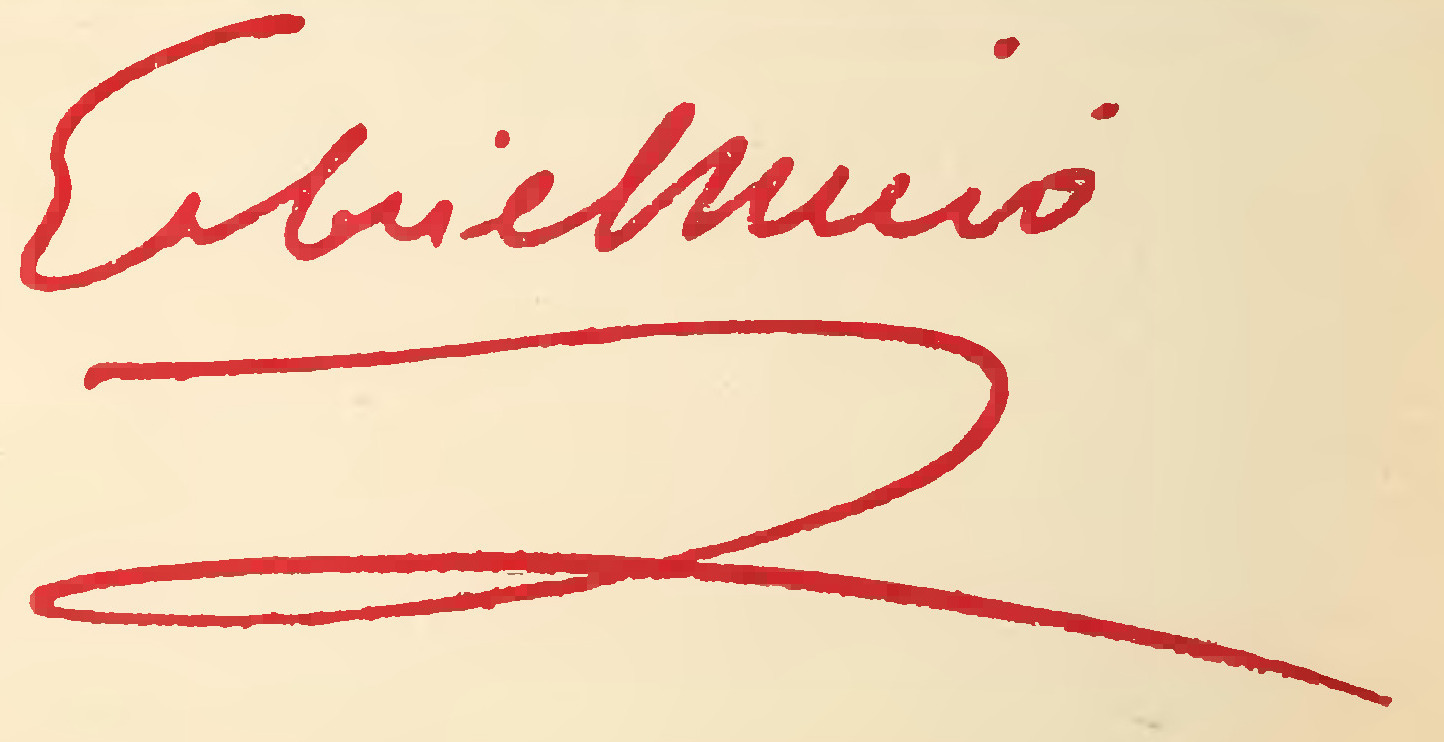
Signature of: gabriel miró